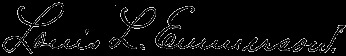
Signature of: louis lincoln emmerson